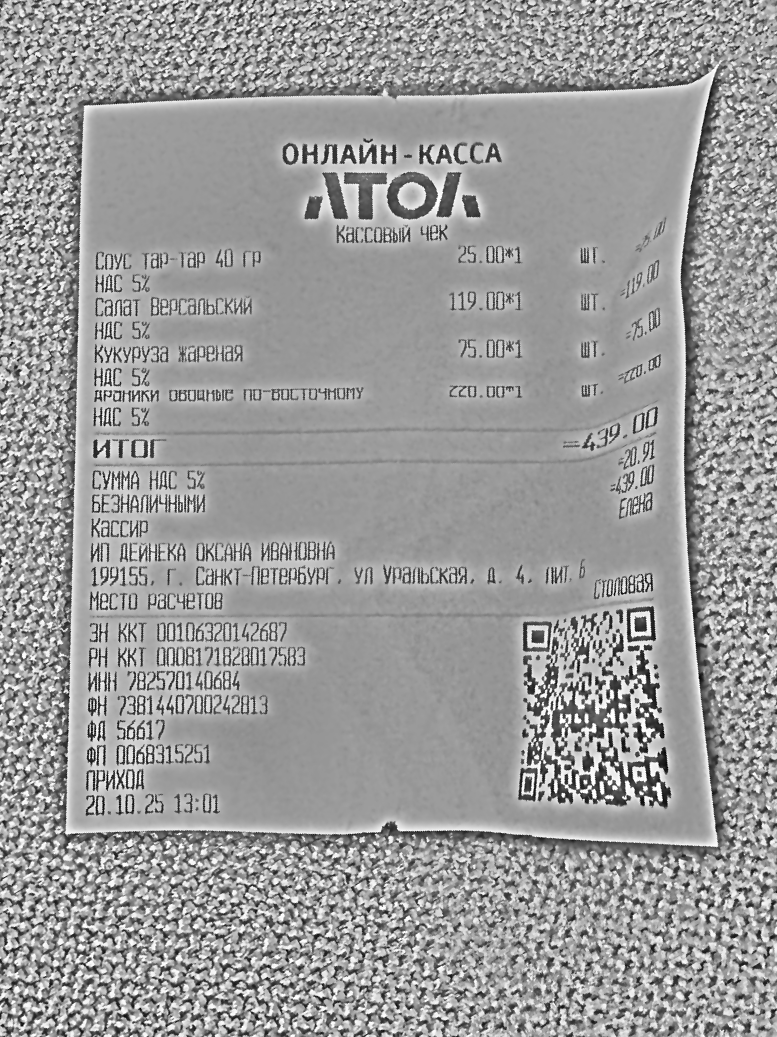
Продавец: ИП ДЕЙНЕКА ОКСАНА ИВАНОВНА
Дата: 20.10.25 13:01
Товары: Соус тар-тар 40 гр; Салат Версальский; Кукуруза жареная; Драники овощные по-восточному
Количество: 1; 1; 1; 1
Цена: 25.00; 119.00; 75.00; 220.00
Сумма: 25.00; 119.00; 75.00; 220.00
Итого: 439.00